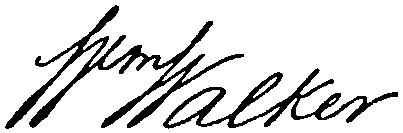
Signature of: william walker